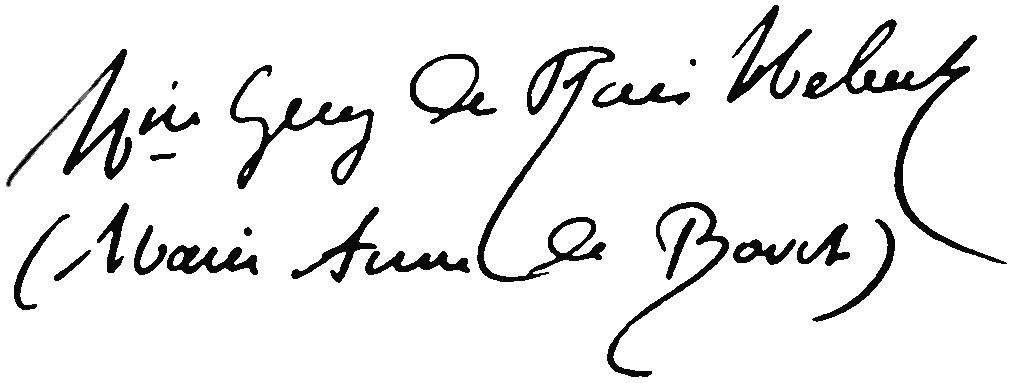
Signature of: marie anne de bovet